Question: Can you provide the account number mentioned in the document?
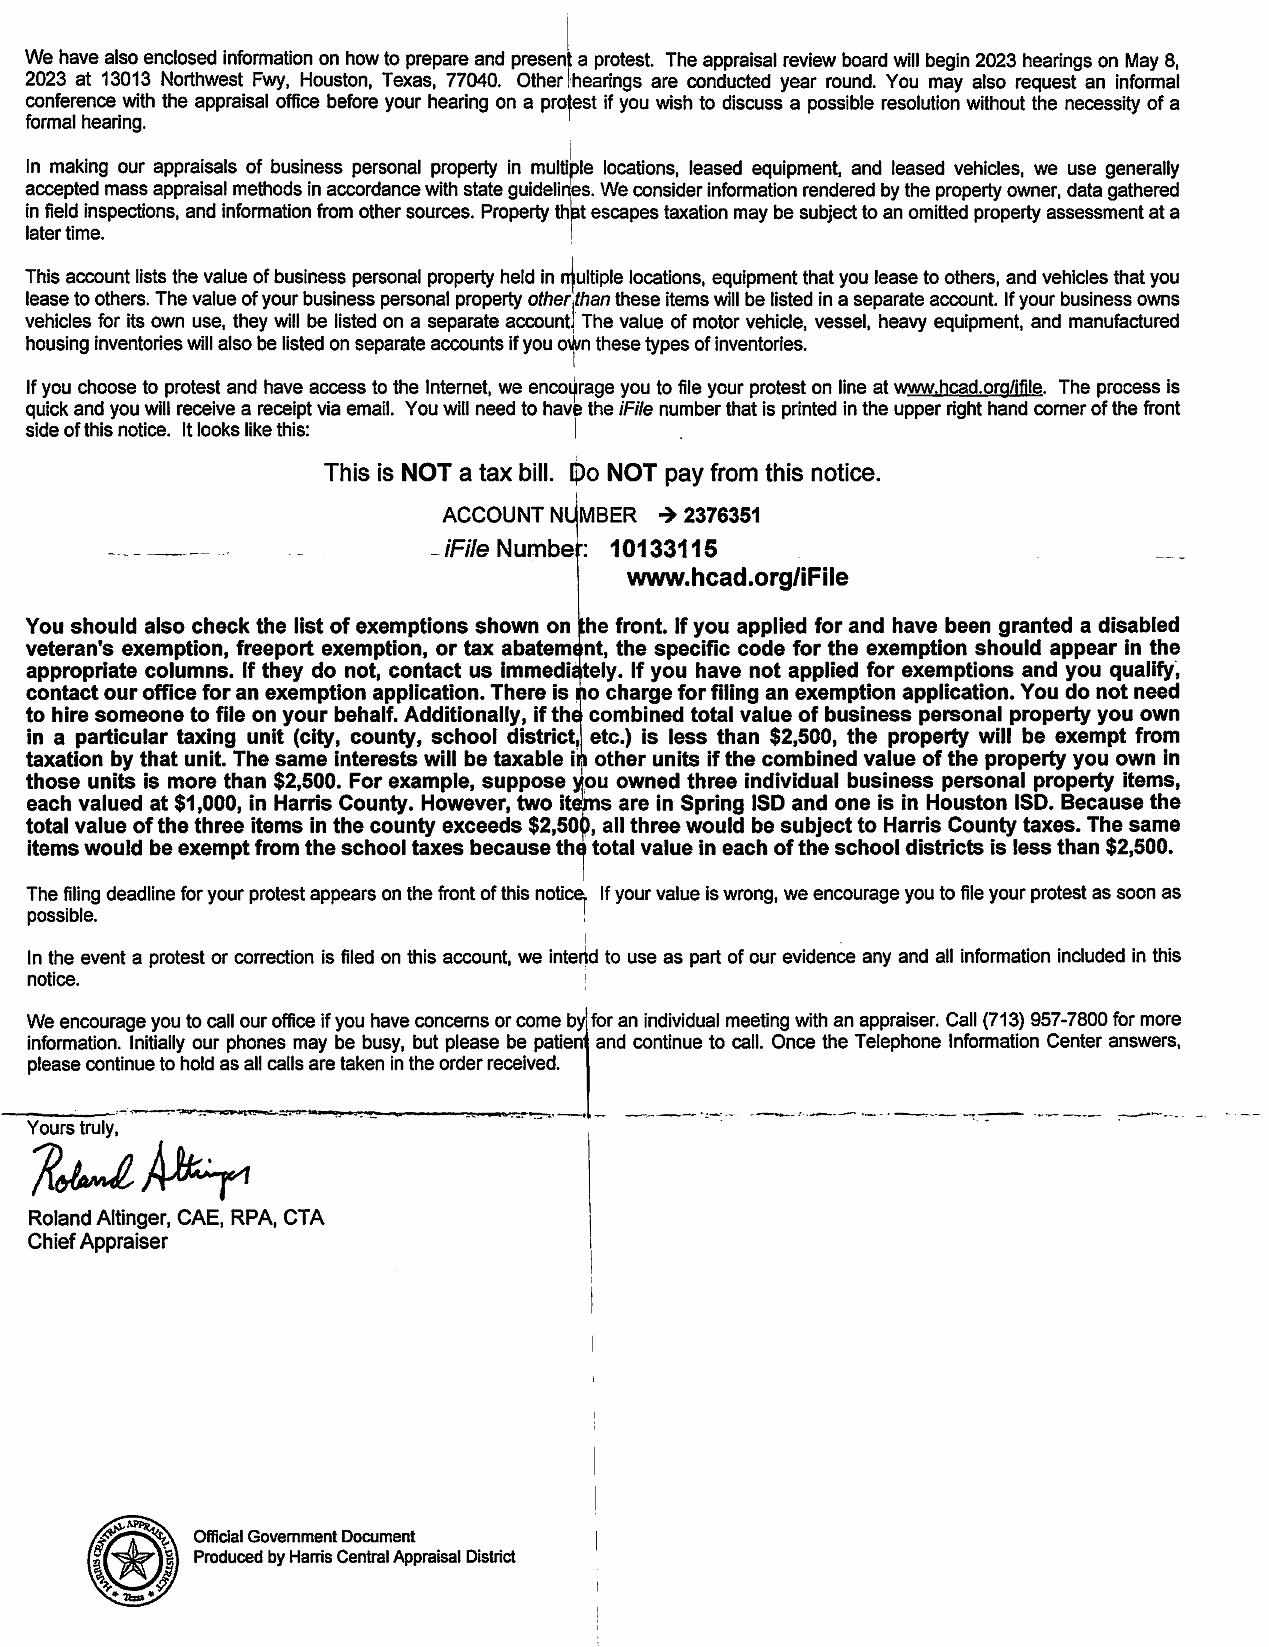
Answer: "2376351"